Question: Talk about the condition:
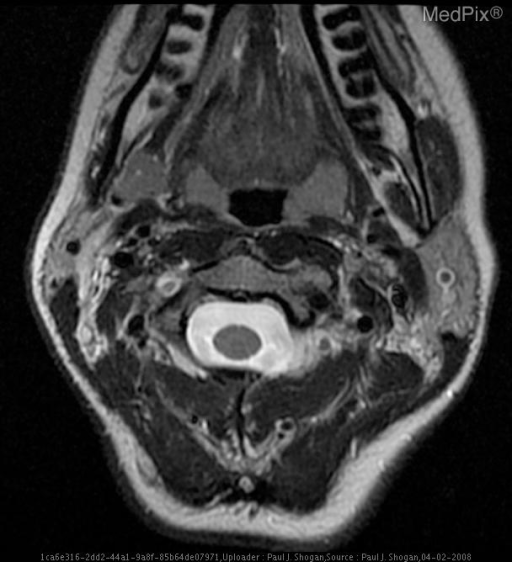
Answer: The disease is discussed as: Dissections may be spontaneous or traumatic; regardless of the etiology, the underlying pathology is the same: disruption of the intima with extravasation of blood into the vessel wall with subsequent extension of thrombus between the planes of the vessel wall (usually between the intima and media). The most common type is the subintimal dissection, although subadventitial dissections (clot extension in the plane between the media and adventitia) also occur.

Two theories exist with regard to the etiology of dissections, each of which invokes intimal injury as a final common pathway:
1). An intimal tear occurs, allowing clot propagation within the vessel wall.
2). A primary intramural hematoma develops and eventually ruptures through the intimal lining into the vessel lumen.

Traumatic dissections result from three basic mechanisms of injury:

1). Penetrating injuries, which include gunshot wounds, knife wounds, intra-oral trauma (pencils, sticks). With regard to characterizing the location of penetrating injuries, the neck is divided into three anatomic zones:
*Zone 1: below the level of the cricoid cartilage.
*Zone 2: between the level of the cricoid and the level of the mandibular angle.
*Zone 3: superior to the level of the mandibular angle.

2). Nonpenetrating injury due to spine fracture-subluxation injuries.

3). Blunt injury to the carotid arteries.

Vertebral artery dissections account for approximately 20% of cases of cervical vascular injuries and most commonly occur between the skull base and the upper cervical spine. Less commonly, the injury occurs between the vessel’s origin from the subclavian artery and the C6 foramen transversarium. Mid-cervical vertebral artery injuries occur in approximately 5% of patient with fractures involving the foramina transversaria.

Internal carotid artery dissections are the most common of all craniocervical dissections, frequently (70% of cases) involve both the cervical and petrous segments of the ICA, and usually spare the carotid bulb. Dissections involving the intracranial internal carotid artery segments, while rare, do occur.

The radiographic appearance of the contrast-opacified vertebral artery on the lateral view is as follows: the vertebral artery takes a nearly vertical course as it traverses the C6 through C3 foramina transversaria. Immediately after passing through the vertebral canal of C2, the vessel forms an inverted L and turns laterally within C2. It then exits C2 and turns cephalad to pass through the vertebral canal of C1. On exiting the transverse foramen of the atlas, it then courses sharply posteriorly along the posterior ring of C1, completing the appearance of a half square. Finally, it turns anterosuperiorly (a hairpin turn) to pierce the dura as it passes through the foramen magnum.